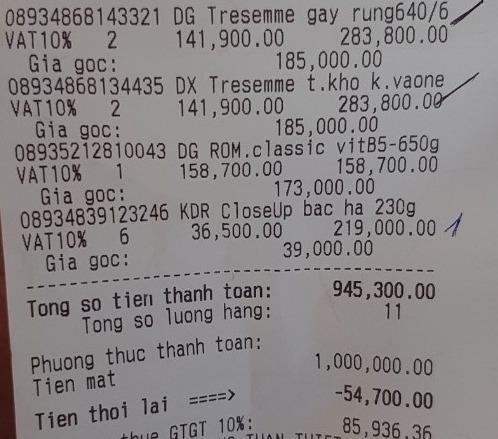
<table>
<tr>
<th>Tên</th>
<th>Đơn Giá</th>
<th>Thành Tiền</th>
</tr>
<tr>
<td>08934868143321 DG Tresemme gay rung640/6<br/>VAT10% 2</td>
<td>141,900.00</td>
<td>283,800.00</td>
</tr>
<tr>
<td>Gia goc: 185,000.00</td>
<td></td>
<td></td>
</tr>
<tr>
<td>08934868134435 DX Tresemme t.kho k.vaone<br/>VAT10% 2</td>
<td>141,900.00</td>
<td>283,800.00</td>
</tr>
<tr>
<td>Gia goc: 185,000.00</td>
<td></td>
<td></td>
</tr>
<tr>
<td>08935212810043 DG ROM.classic vitB5-650g<br/>VAT10% 1</td>
<td>158,700.00</td>
<td>158,700.00</td>
</tr>
<tr>
<td>Gia goc: 173,000.00</td>
<td></td>
<td></td>
</tr>
<tr>
<td>08934839123246 KDR CloseUp bac ha 230g<br/>VAT10% 6</td>
<td>36,500.00</td>
<td>219,000.00</td>
</tr>
<tr>
<td>Gia goc: 39,000.00</td>
<td></td>
<td></td>
</tr>
</table>
Tong so tien thanh toan: 945,300.00
Tong so luong hang: 11

Phuong thuc thanh toan: 1,000,000.00
Tien mat
Tien thoi lai ===> -54,700.00
thue GTGT 10%: 85,936.36